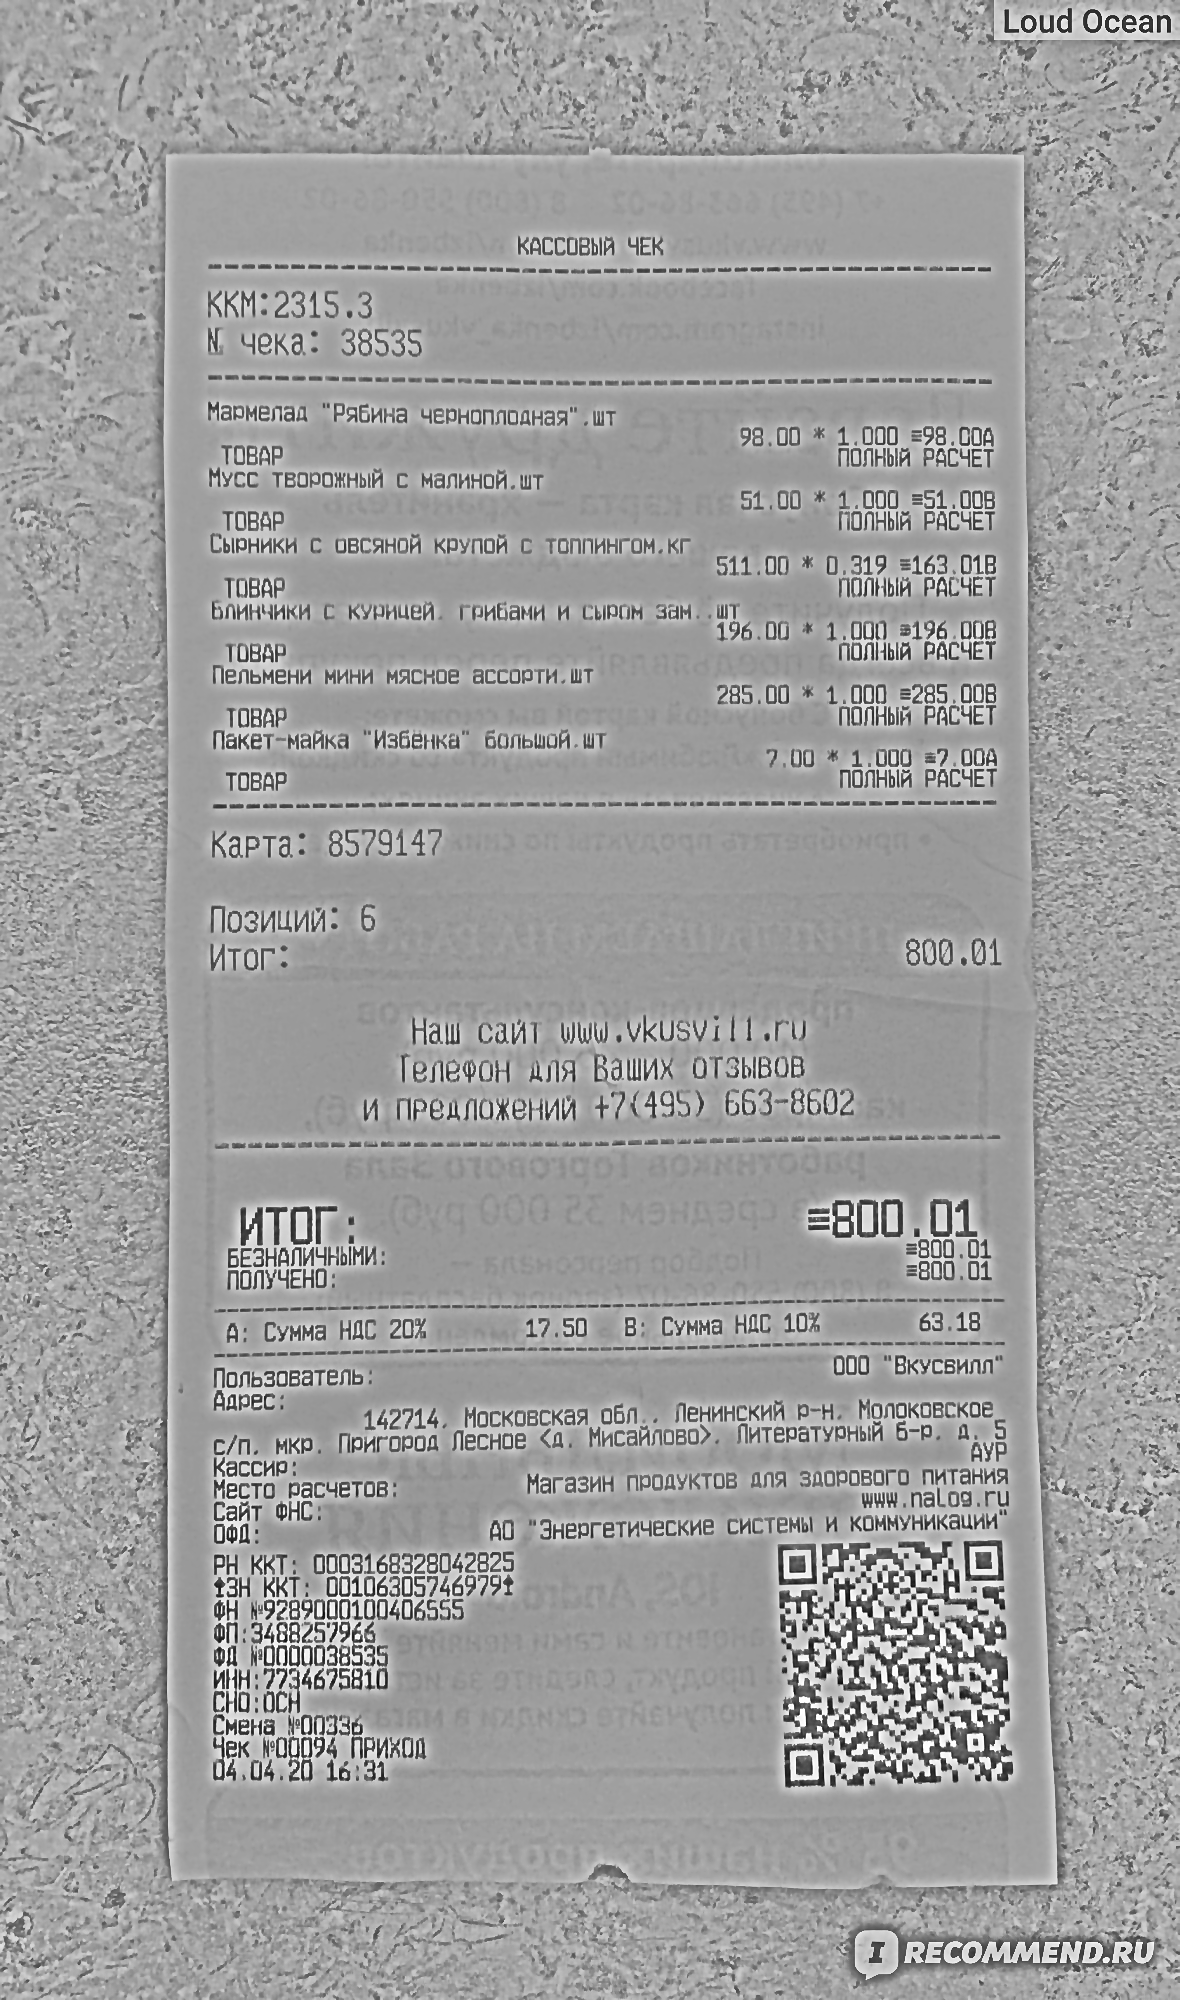
Продавец: Магазин продуктов для здорового питания
ИНН: 7734675810
Дата: 04.04.20
Товары: Мармелад "Рябина черноплодная"; СЫРНИКИ С ОВСЯНОЙ КРУПОЙ С ТОПИНГОМ; Пельмени мини мясное ассорти
Количество: 1.000; 0.319; 1.000
Цена: 98.00; 511.00; 285.00
Сумма: 98.00; 163.01; 285.00
Итого: 800.01